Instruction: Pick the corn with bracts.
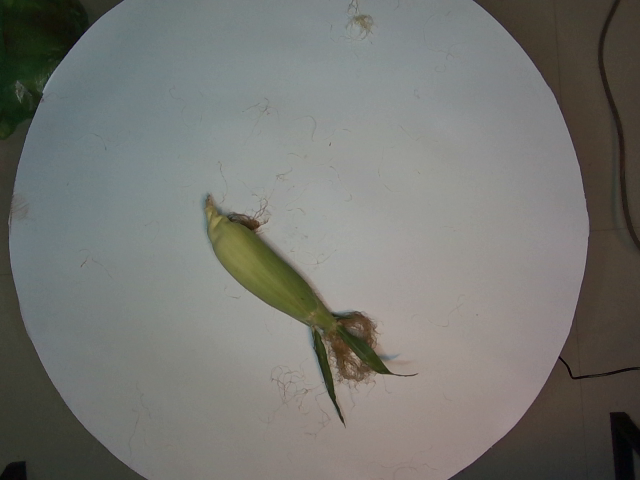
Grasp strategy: vertical